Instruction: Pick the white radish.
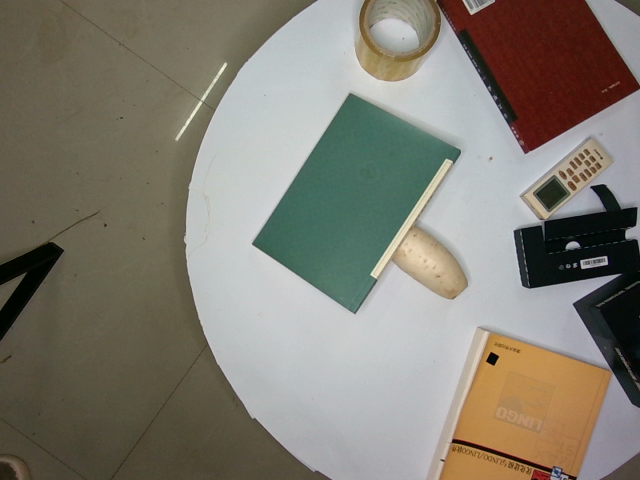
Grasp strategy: vertical